Question: What is the potential diagnosis?
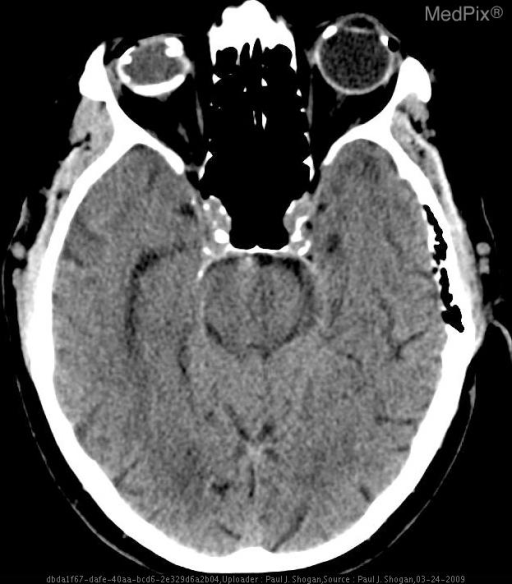
Answer: The possible diagnosis includes •  Benign globe calcification
•  Retinoblastoma
•  Radiation therapy (e.g. for pituitary, other skull base tumor)
•  Retinal astrocytic hamartoma (Tuberous Sclerosis)
•  Toxocara canii or other parasitic infection.